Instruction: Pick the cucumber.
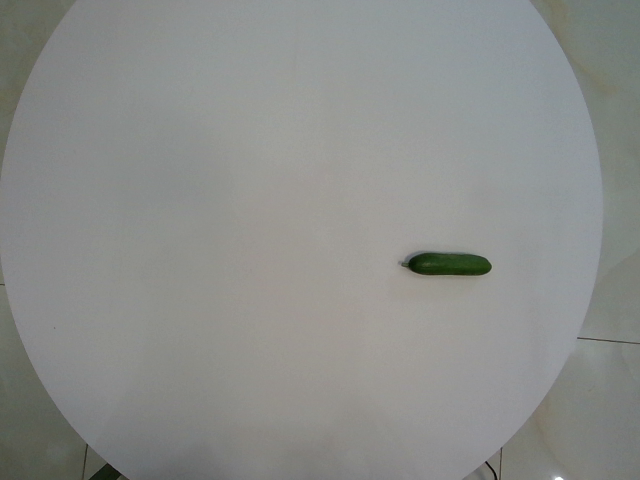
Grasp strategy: vertical